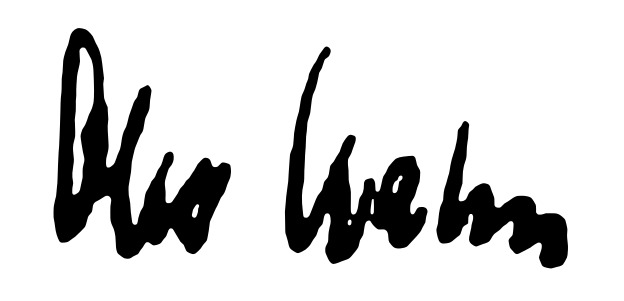
Signature of: otto hahn